Question: How is the history relevant to the case?
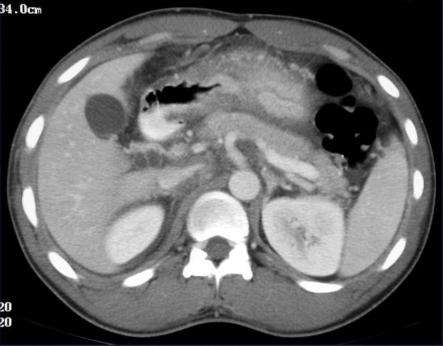
Answer: The patient's history of This 26 y.o. man presents with a three week history of early satiety and postprandial nausea and vomiting. is key in understanding the case.